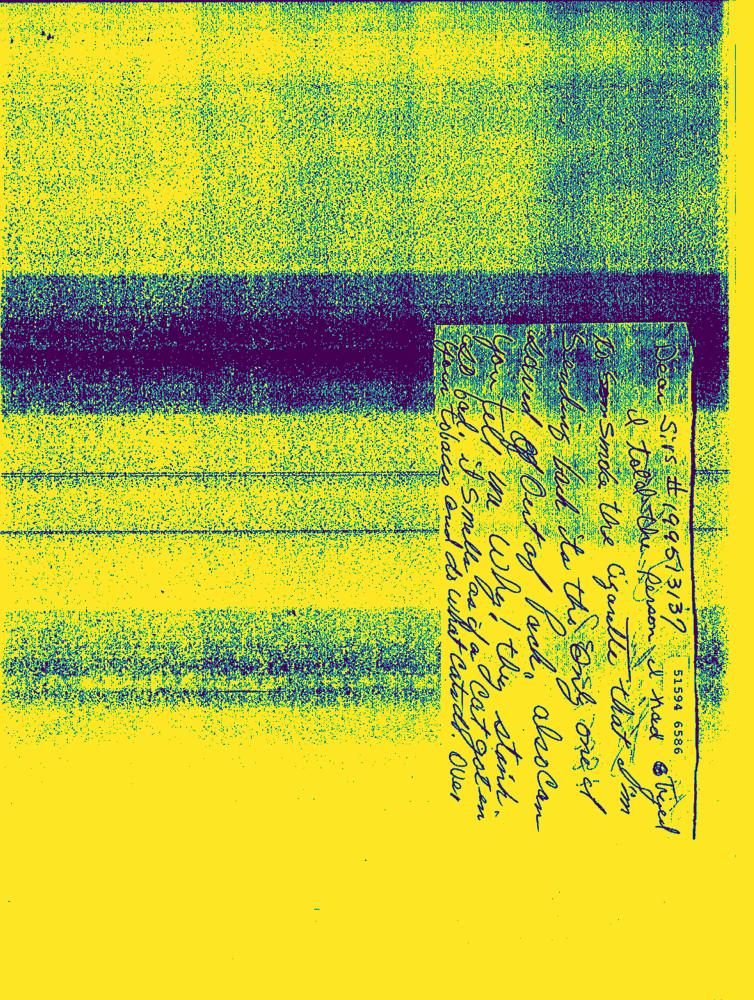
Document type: Hand-Written